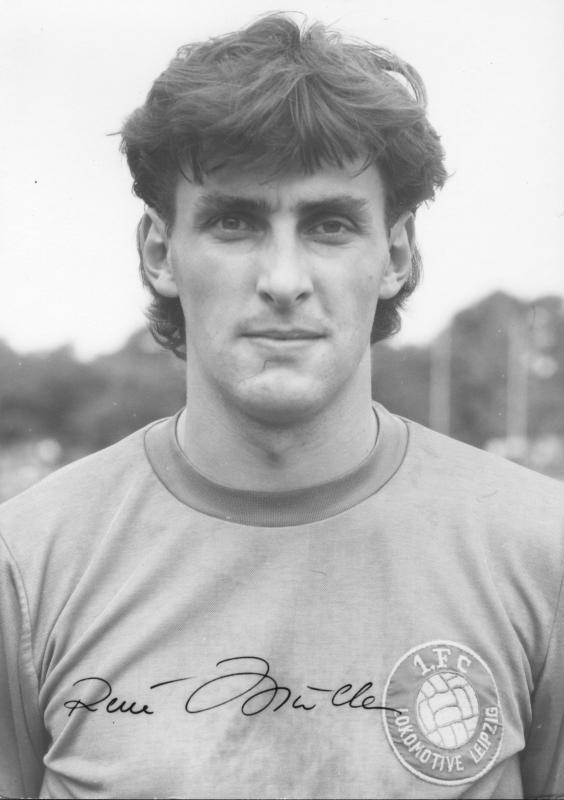
Signature of: rené müller